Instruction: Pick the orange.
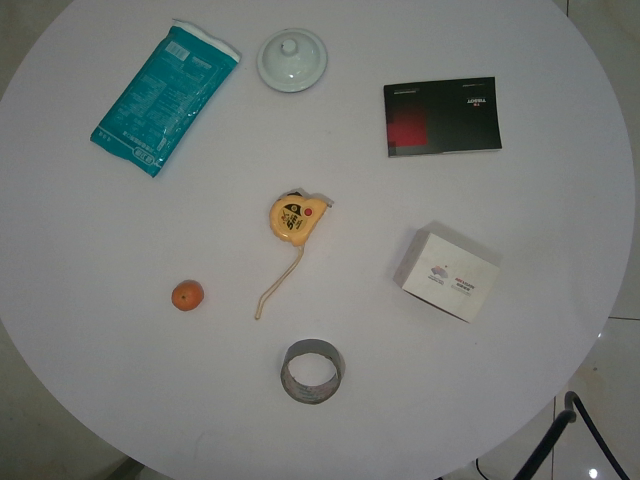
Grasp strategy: vertical